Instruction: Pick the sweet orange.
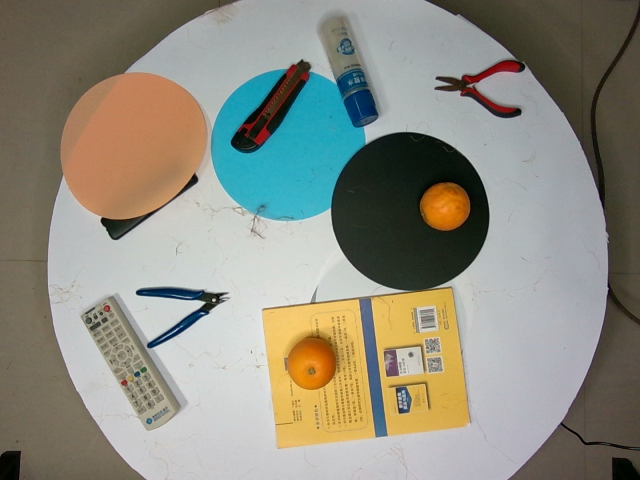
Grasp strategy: vertical